Question: How does the patient history play a role?
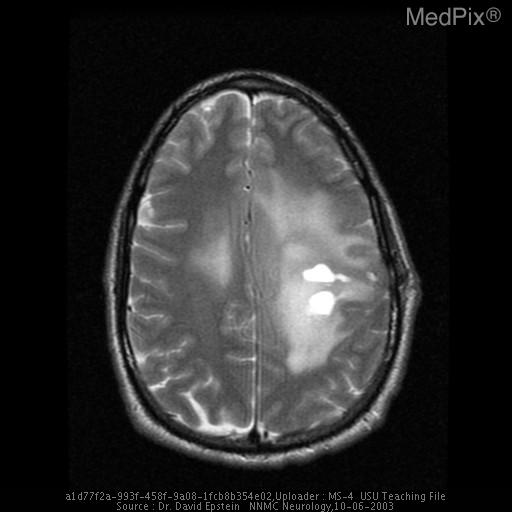
Answer: The patient's history of This patient presented with 3 weeks of progressive weakness in right upper and lower extremities. is key in understanding the case.